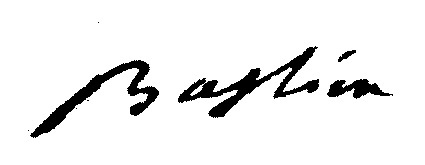
Signature of: claude nicolas bastien